Question: What might the diagnosis be?
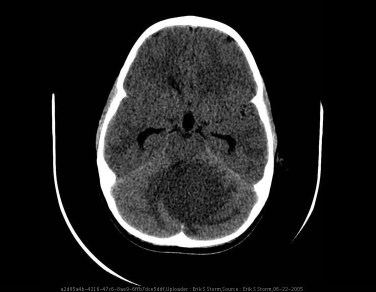
Answer: The possible diagnosis includes • Astrocytoma (pilocytic or fibrillary)
• Ependymoma
• Medulloblastoma.